Question: Which state is mentioned in the document?
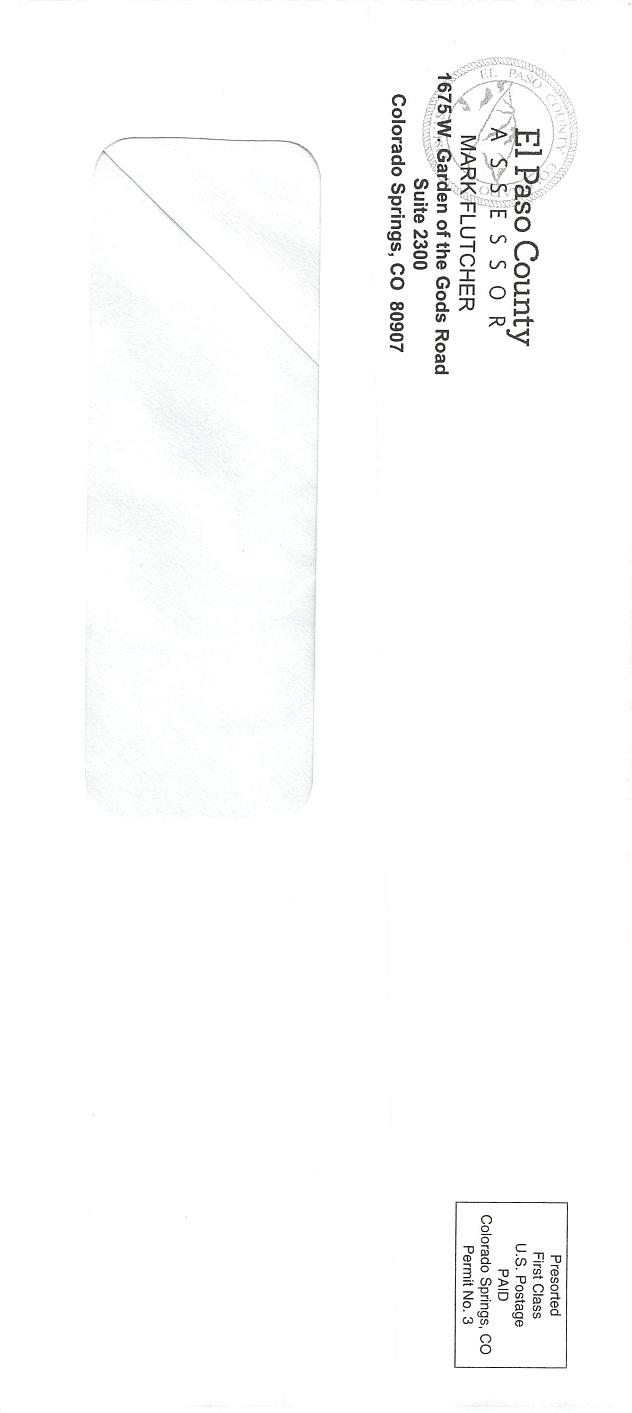
Answer: "Colorado"